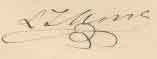
Signature of: laban t moore